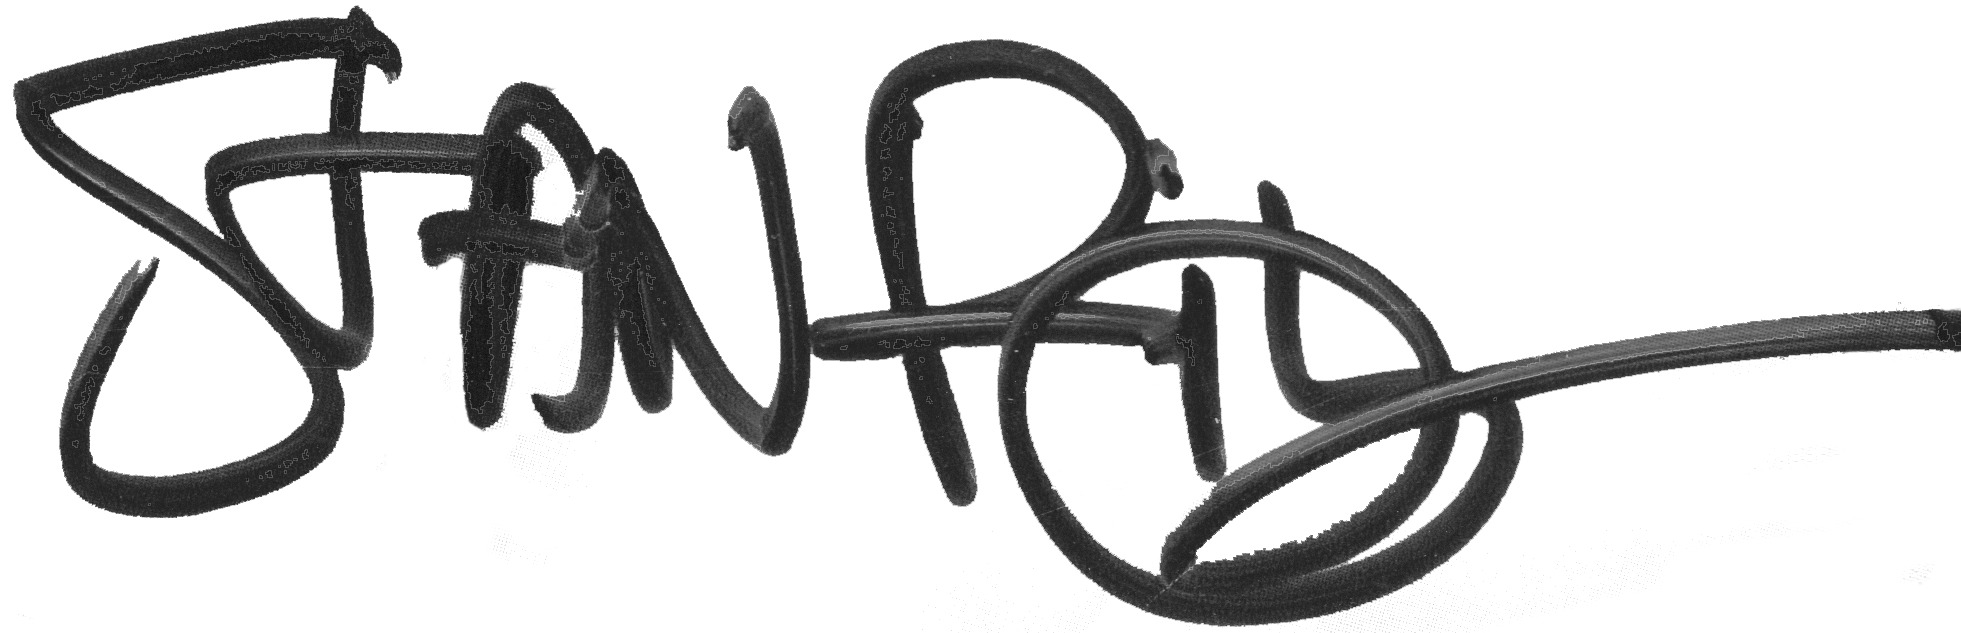
Signature of: stan ridgway